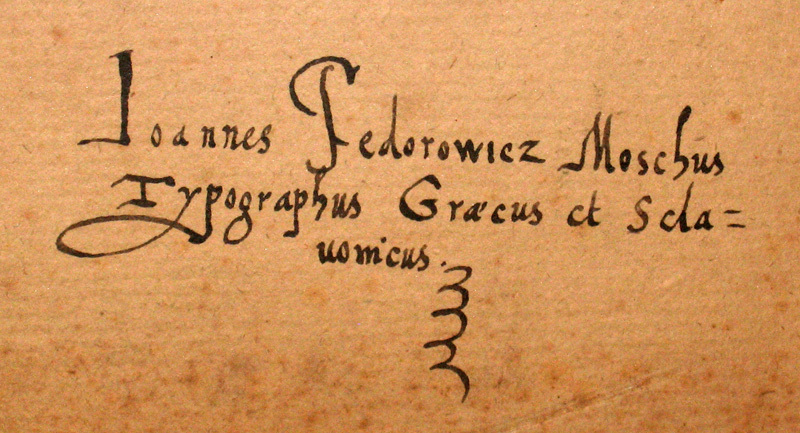
Signature of: ivan fyodorov